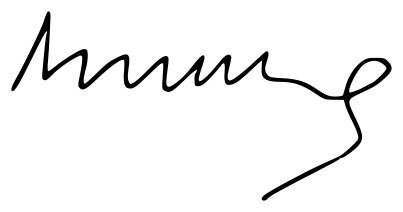
Signature of: margarita robles